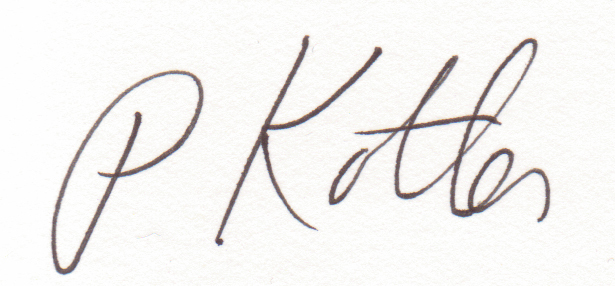
Signature of: philip kotler